Question: In what way does the history help explain the case?
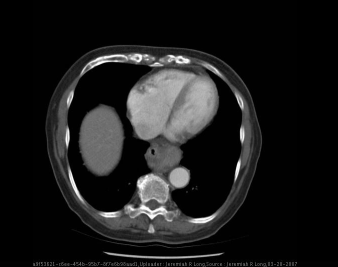
Answer: The patient's history of 74 year old female with dyspnea on exertion. is key in understanding the case.